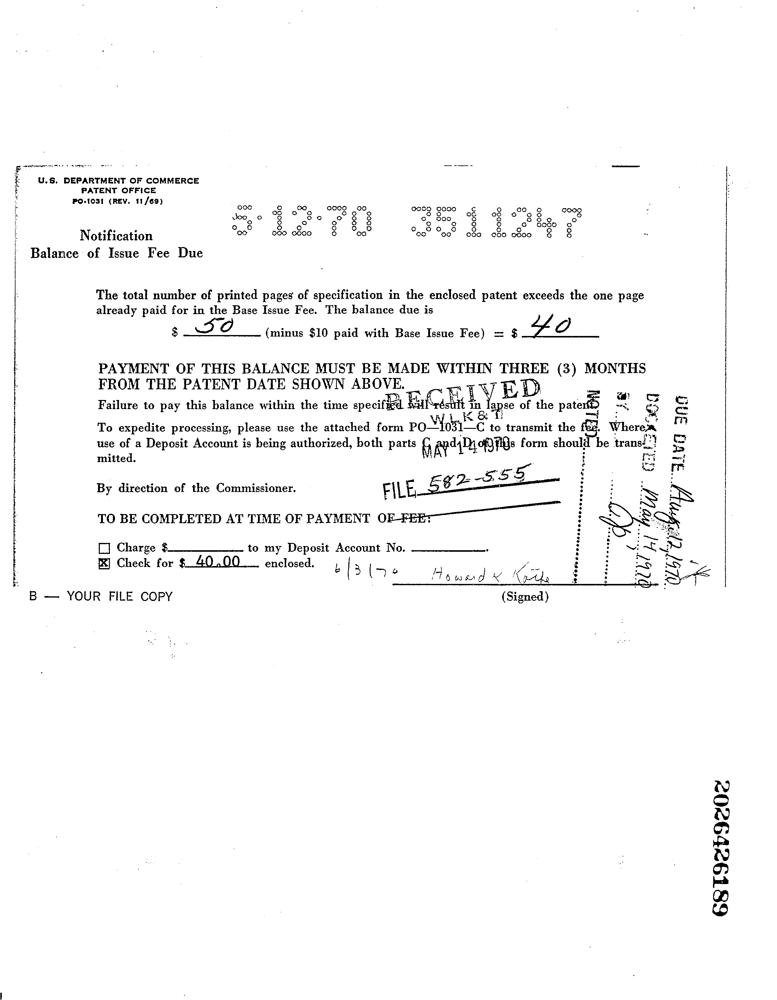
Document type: Invoice